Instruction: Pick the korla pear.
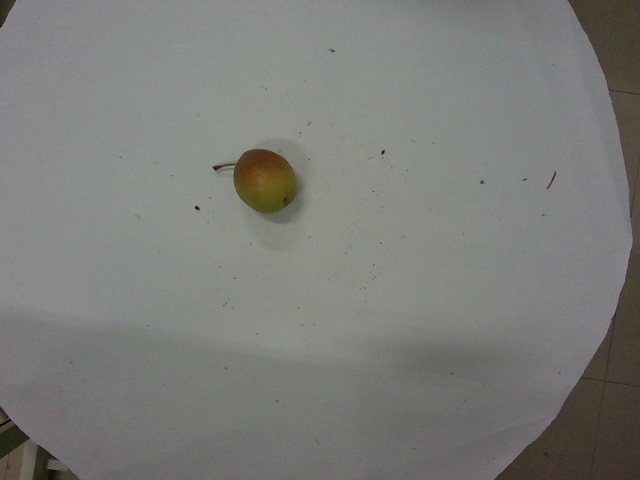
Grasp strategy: vertical